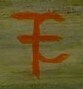
Signature of: elizabeth charleston